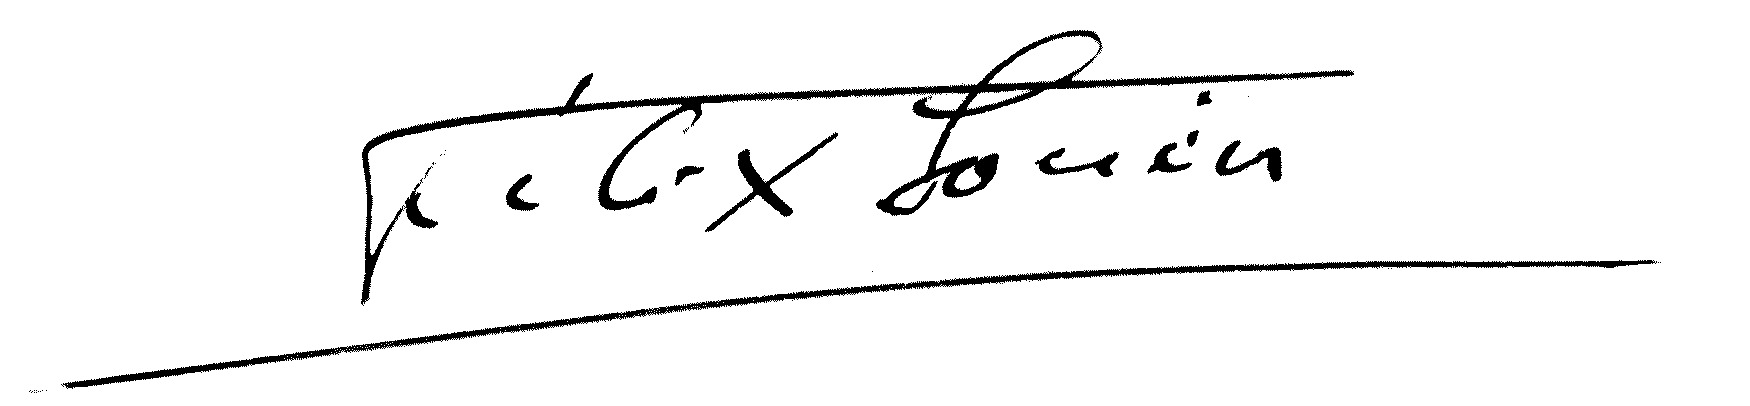
Signature of: félix gouin